Question: What is the filing due date as per the document?
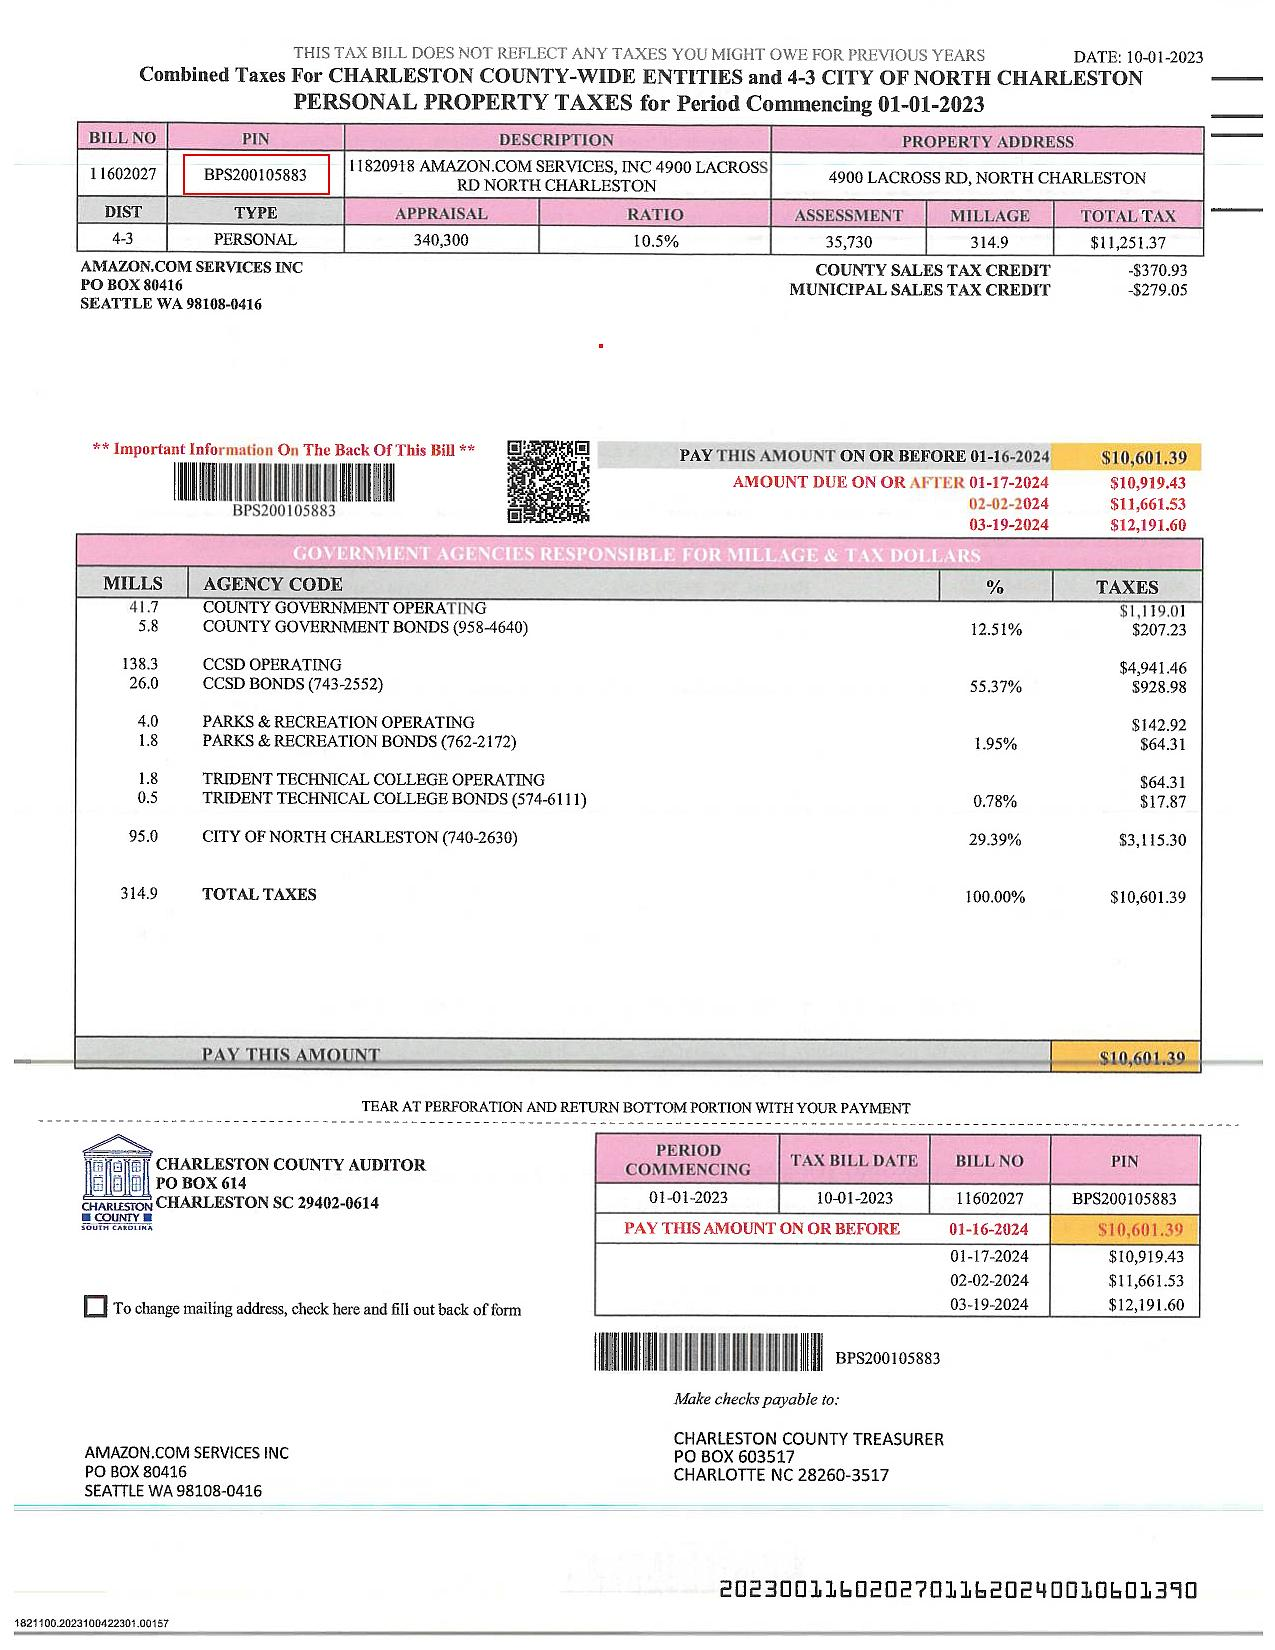
Answer: "1/16/24"